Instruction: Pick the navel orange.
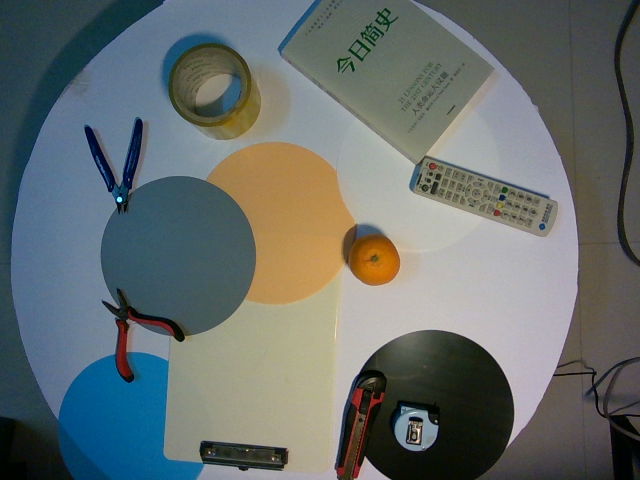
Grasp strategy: vertical